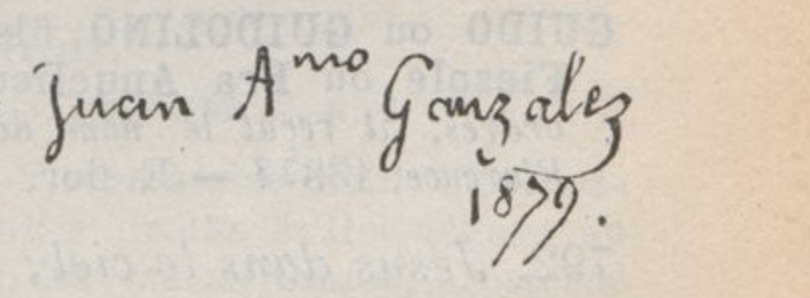
Signature of: juan antonio gonzalez